Question: What might the diagnosis be?
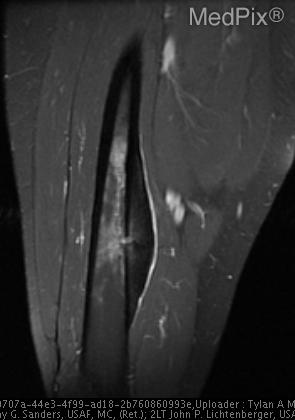
Answer: The possible diagnosis includes Stress fracture
Fibrous dysplasia
Chronic osteomyelitis
Osteosarcoma
Brodie's abscess
Bone island
Osteoblastoma.